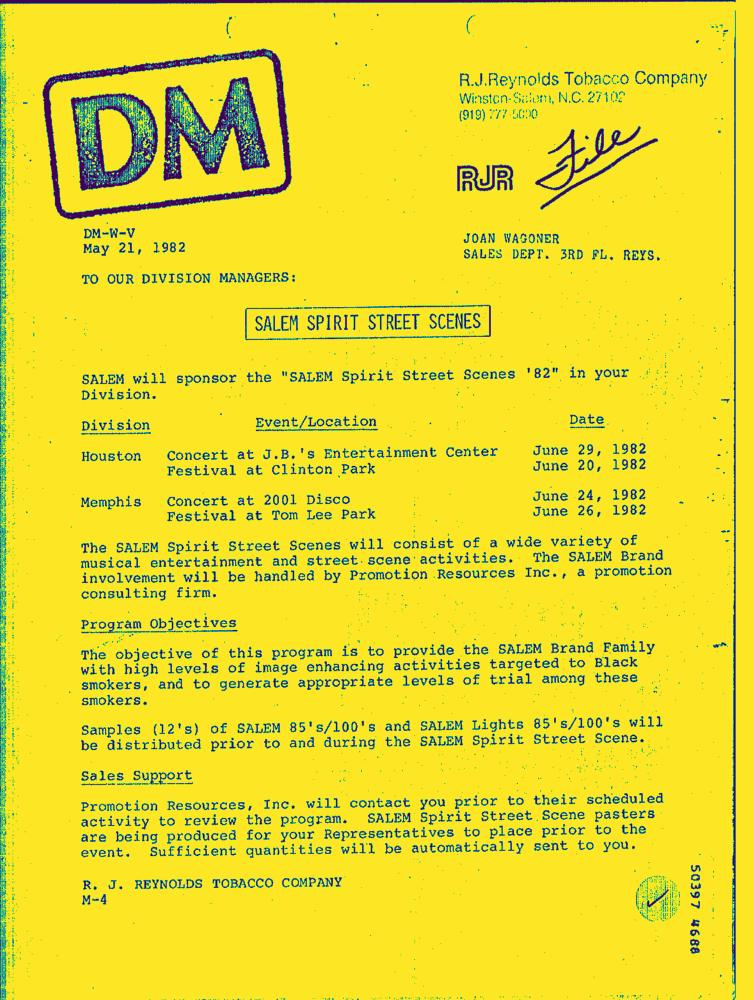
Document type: Letter-Doc